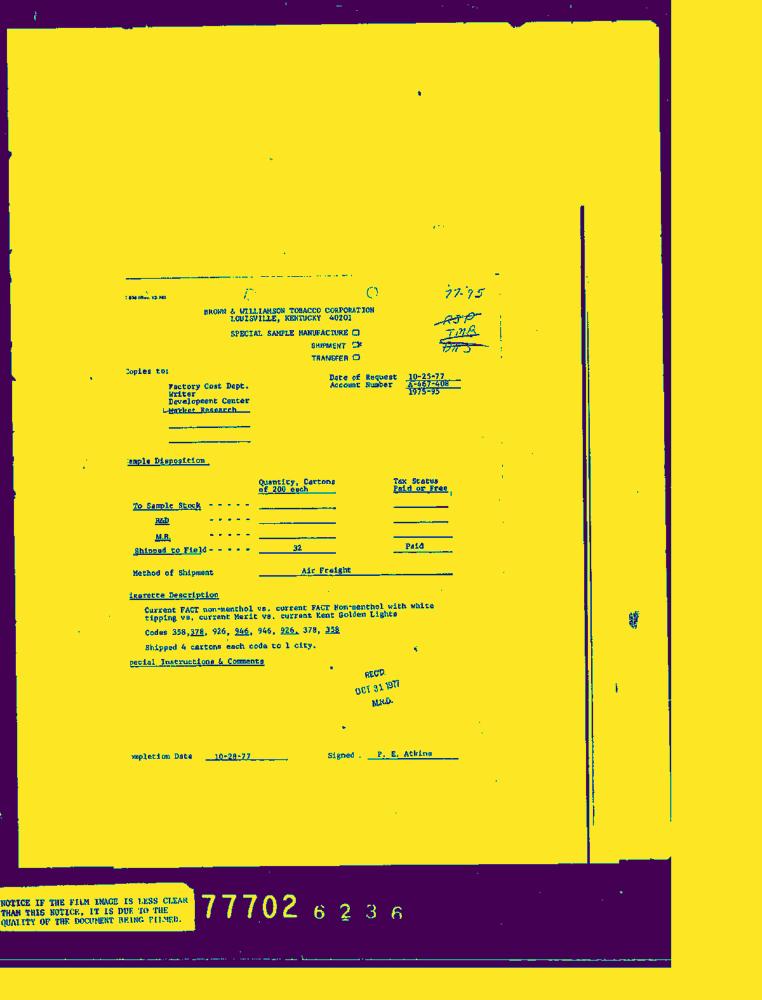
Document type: Invoice-Doc